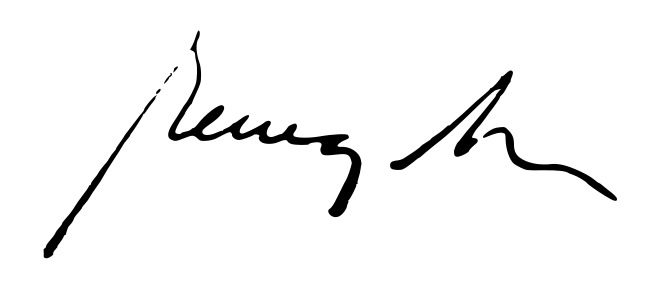
Signature of: ninoy aquino